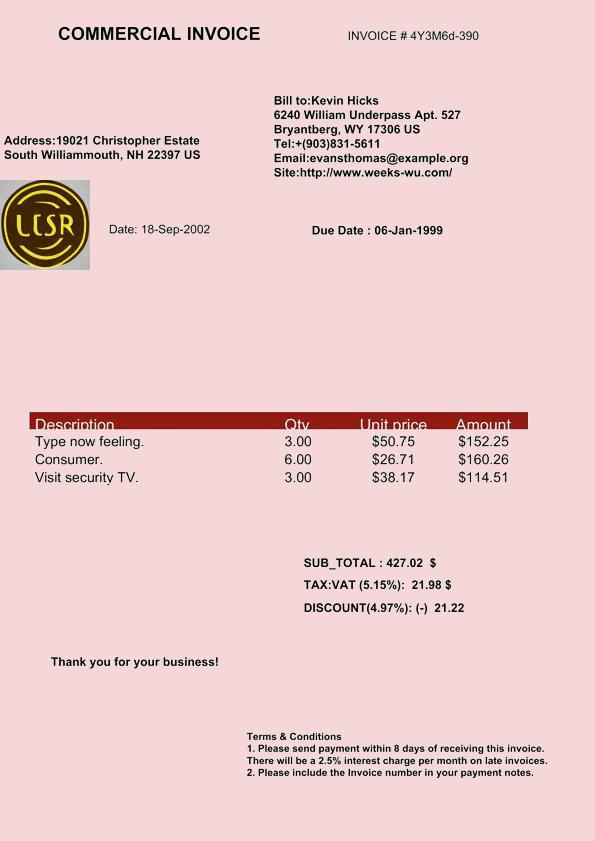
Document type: Invoice